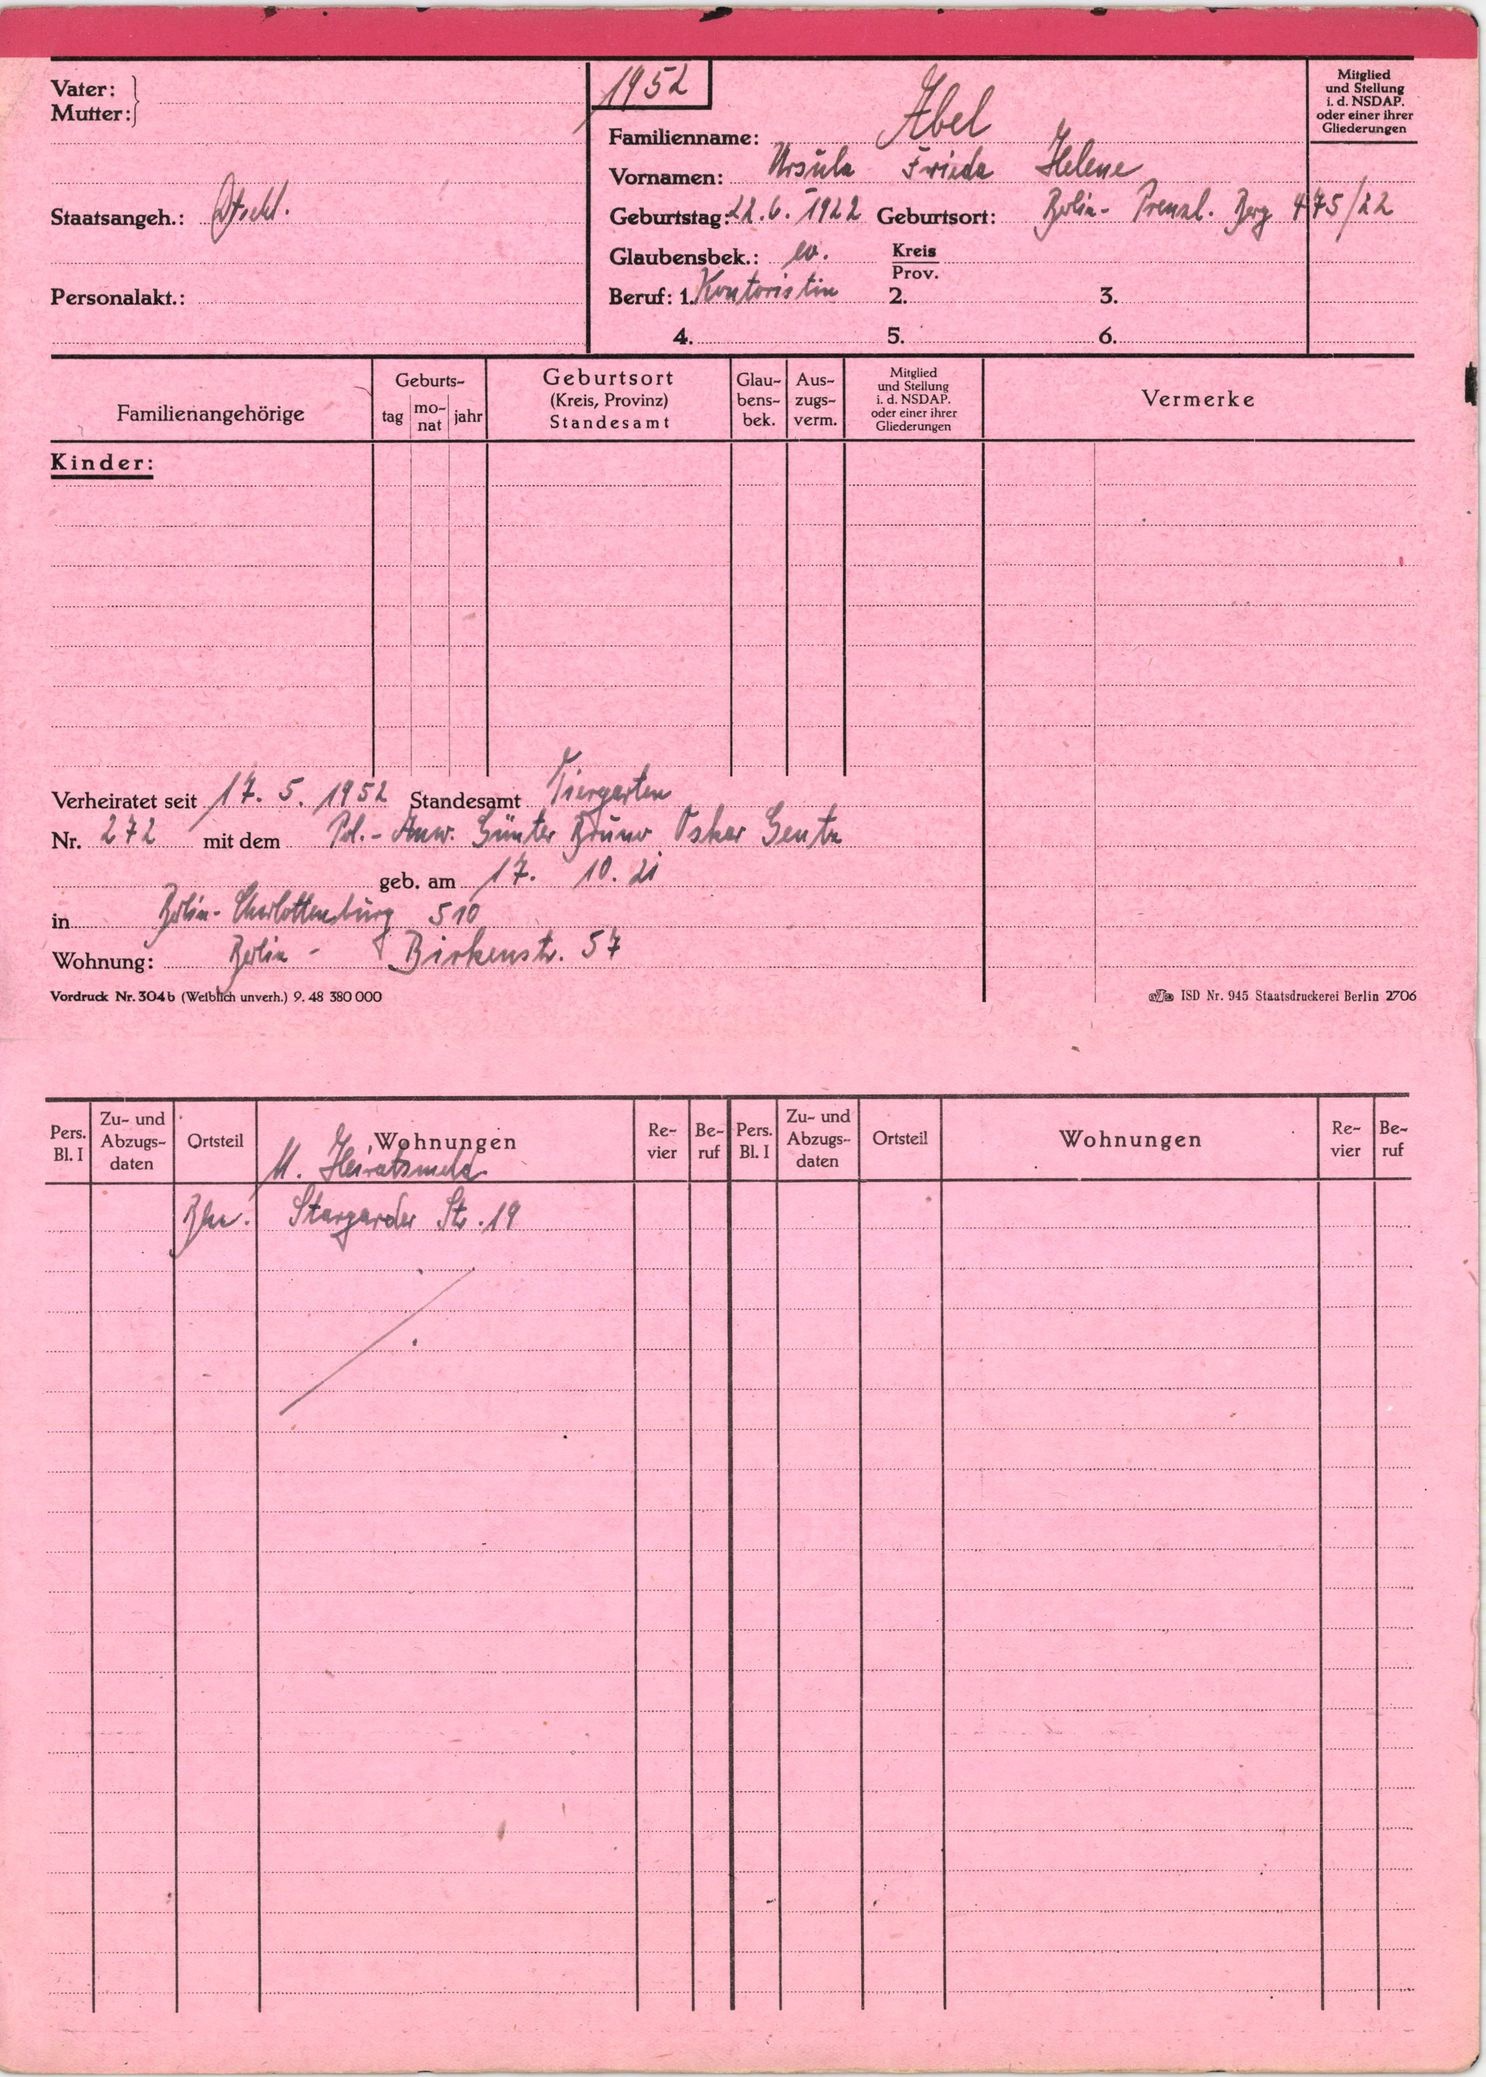
Abel